Question: How is the history relevant to the case?
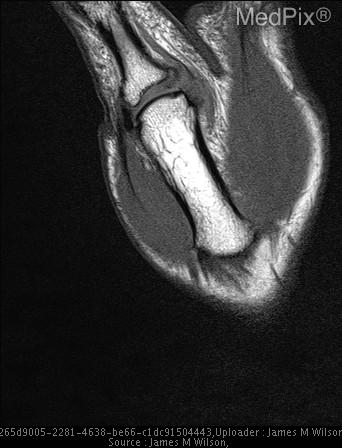
Answer: The patient's history of 28yo male with no significant PMH presents with CC of "sprained right thumb." is key in understanding the case.